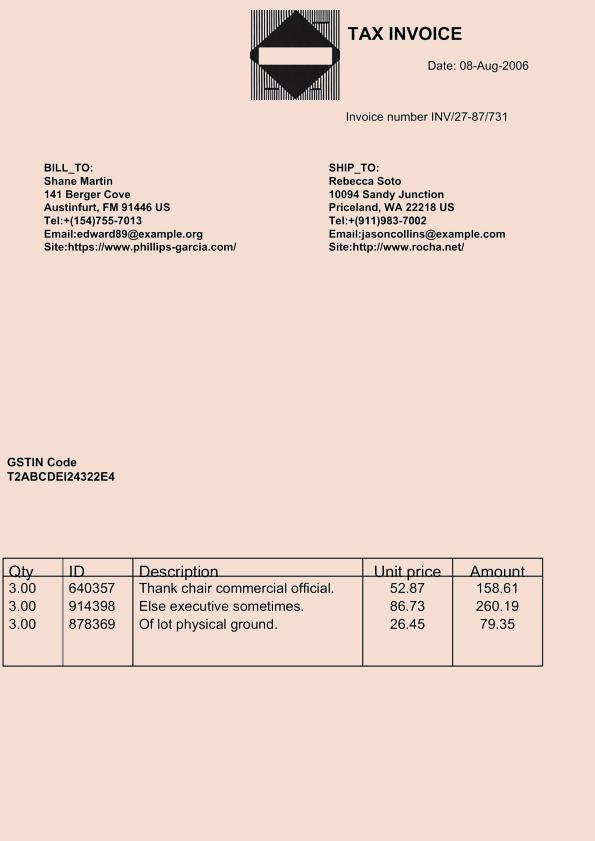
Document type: Invoice